Question: What type of tax is indicated in the document, personal property or real estate?
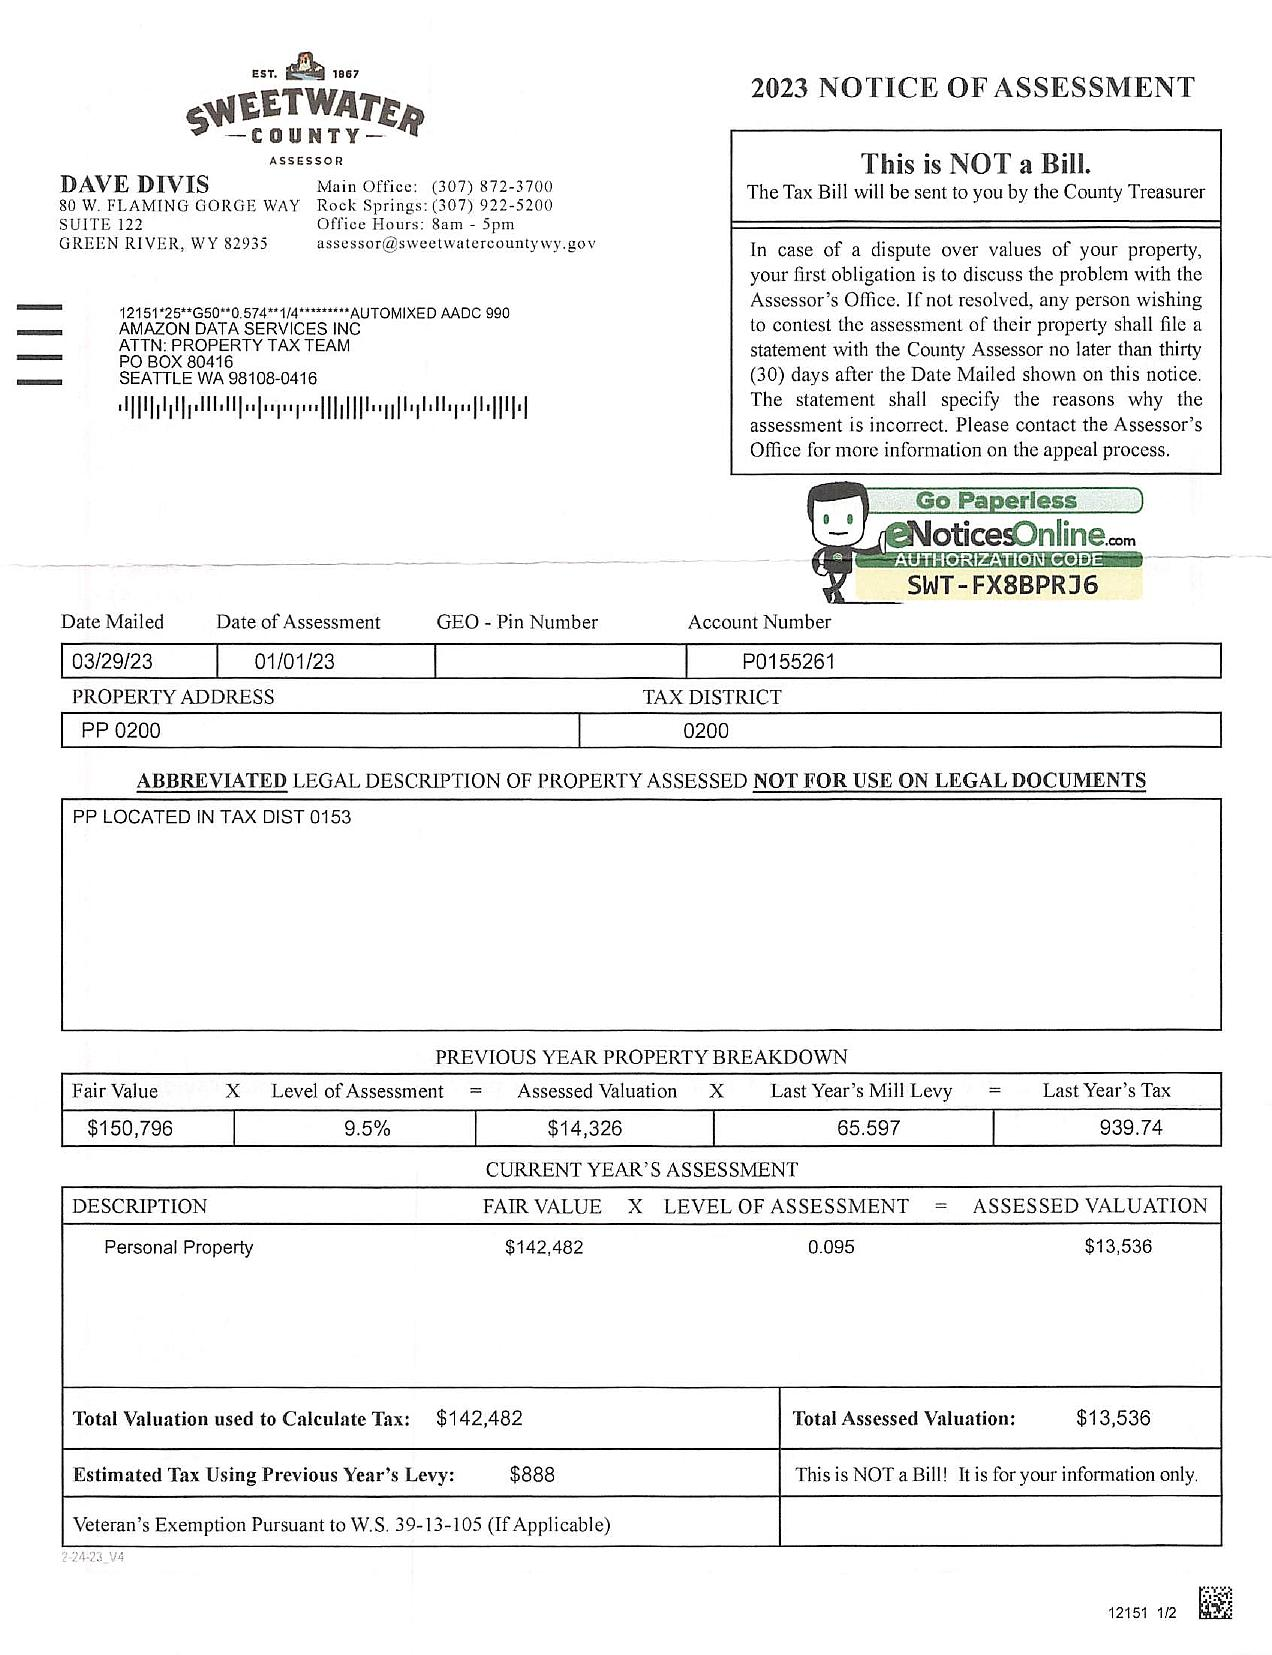
Answer: "Personal Property"